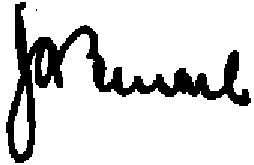
Signature of: john a bensel